Question: What do the imaging results show?
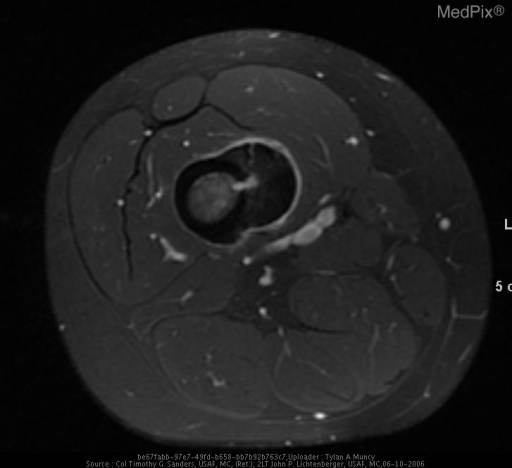
Answer: The imaging shows AP and lateral (lateral not shown) radiographs of the right femur demonstrated a zone of cortical thickening with a smooth contour along the medial aspect of the distal right femoral metadiaphysis (Fig 1).  A central lucency measuring 2.5 cm craniocaudal can be seen with a small component of associated cortical penetration.  No surrounding soft tissue abnormalities were evident.

MR T1 coronal image (Fig. 2) demonstrates the wide cortical thickening with associated cortical penetration.

Follow-up MR imaging validated the cortical thickening as low signal intensity. On T2-weighted images a nidus in the mid femoral shaft was noted with high signal intensity and enhancement following administration of intravenous gadolinium (Figs. 3&4). There is marked bone production medially, with adjacent bone marrow edema involving the mid femoral shaft.

Nuclear medicine bone scan (Fig. 5)reveals intense focal uptake eccentrically in the right distal third of the femur. Fig. 4. MR T2 axial image post-gadolinium shows the extreme cortical thickening as low signal intensity (dark). Also note the enhancing nidus with associated cortical penetration..